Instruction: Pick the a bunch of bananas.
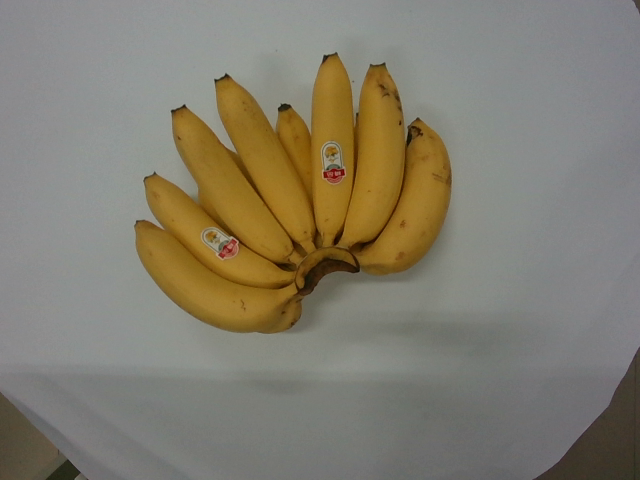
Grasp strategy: vertical